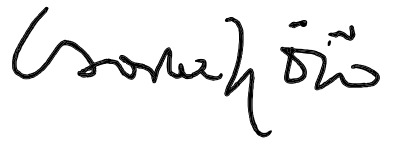
Signature of: győző csorba